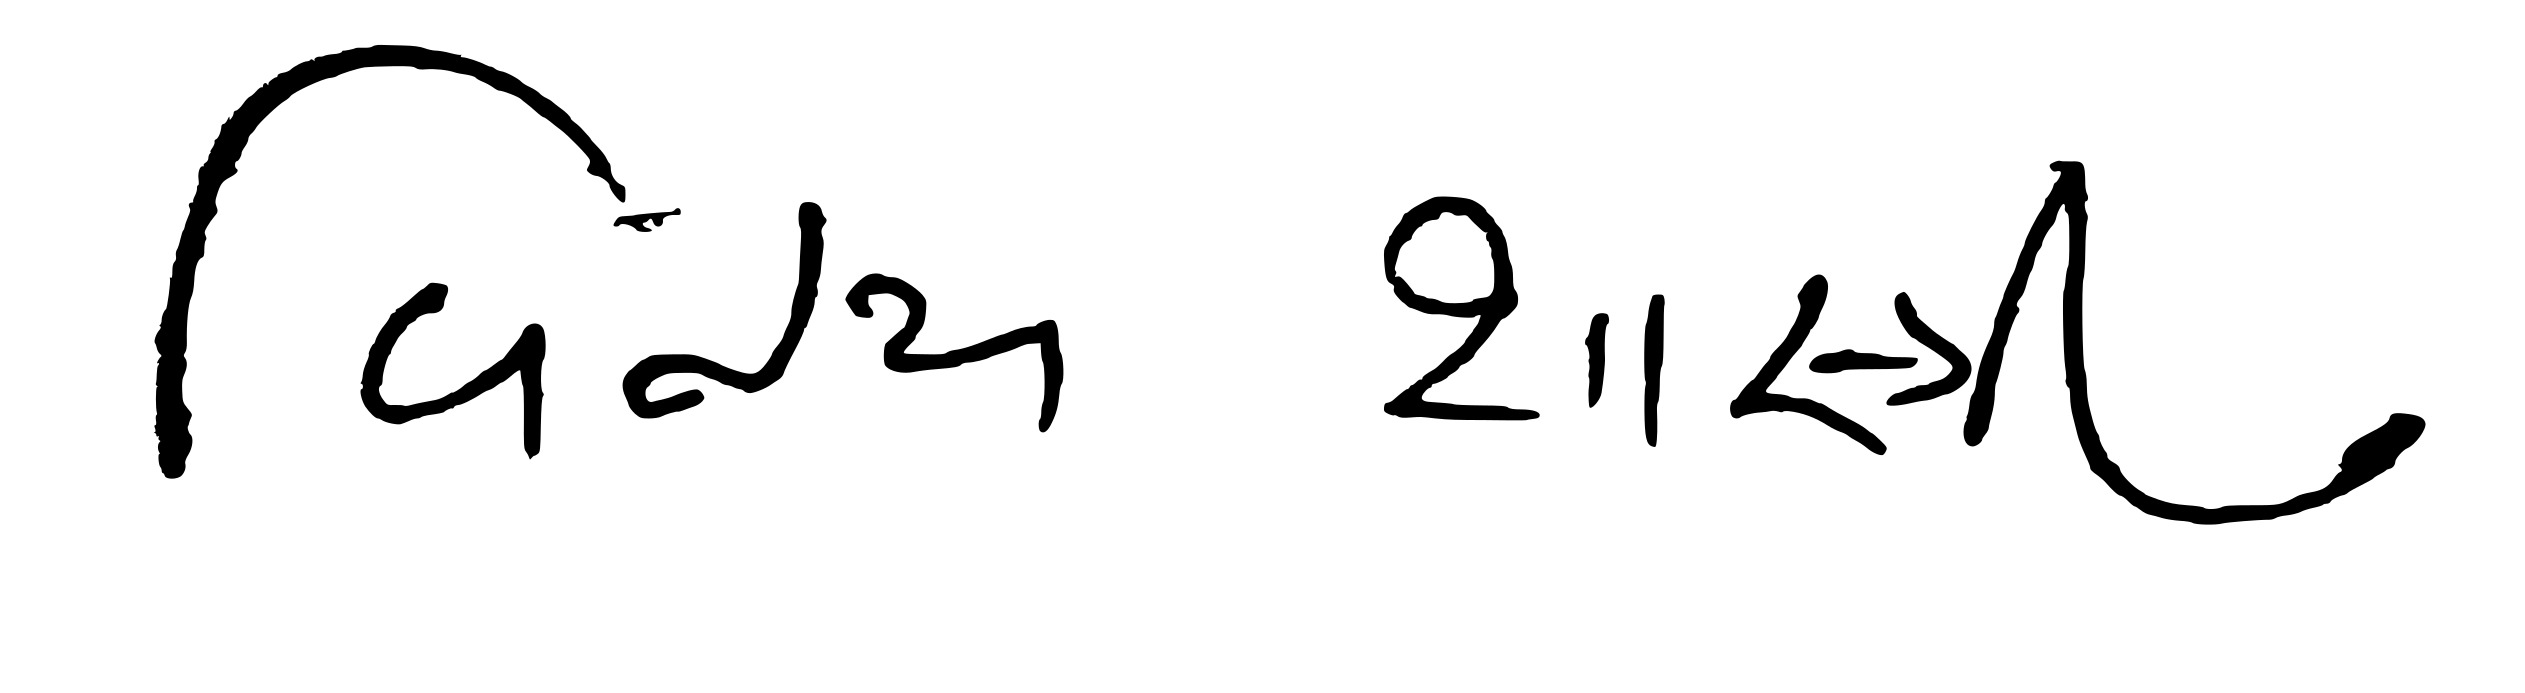
Signature of: vijay shastri